Question: What do the imaging results show?
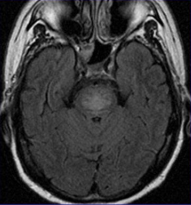
Answer: The imaging shows Central pontine MRI signal abnormalities with sparing of the peripheral pontine fibers. T1 signal hypointense, T2  and FLAIR signal hyperintense. Mild diffusion restriction with corresponding low ADC. Replace this - DESCRIPTION OF THE IMAGE OR FINDINGS..